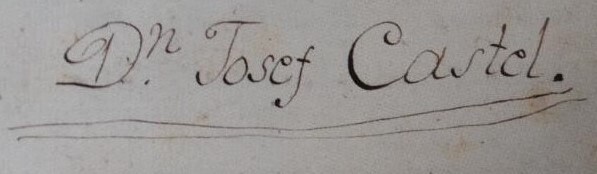
Signature of: josé castel